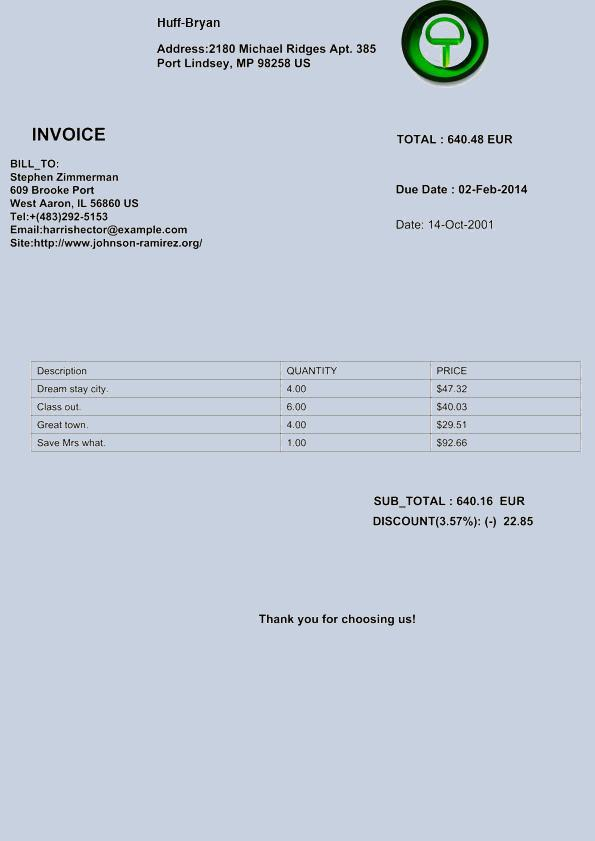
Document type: Invoice